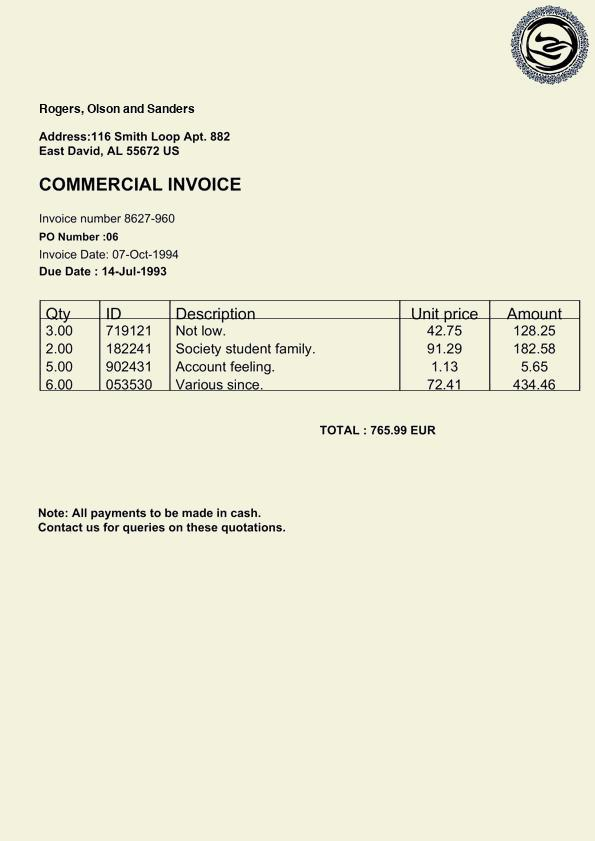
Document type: Invoice